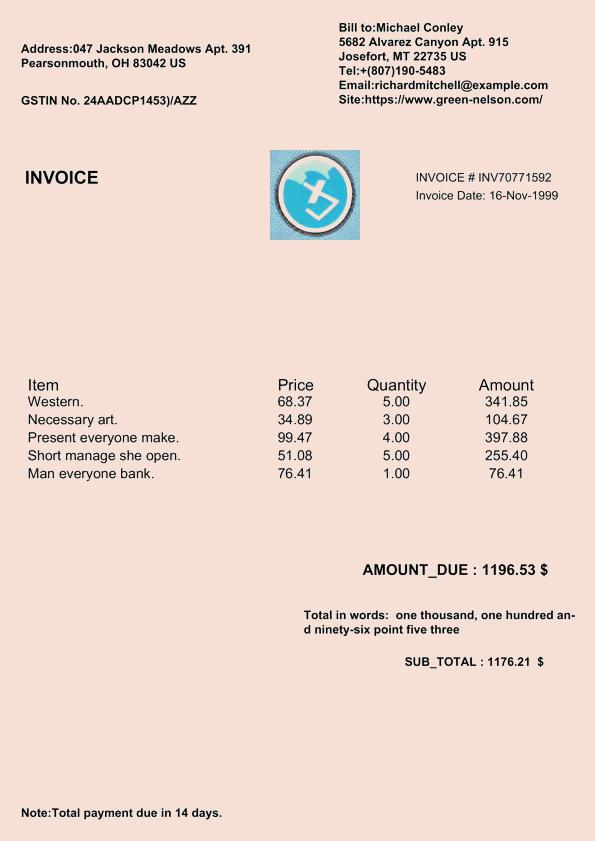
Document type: Invoice